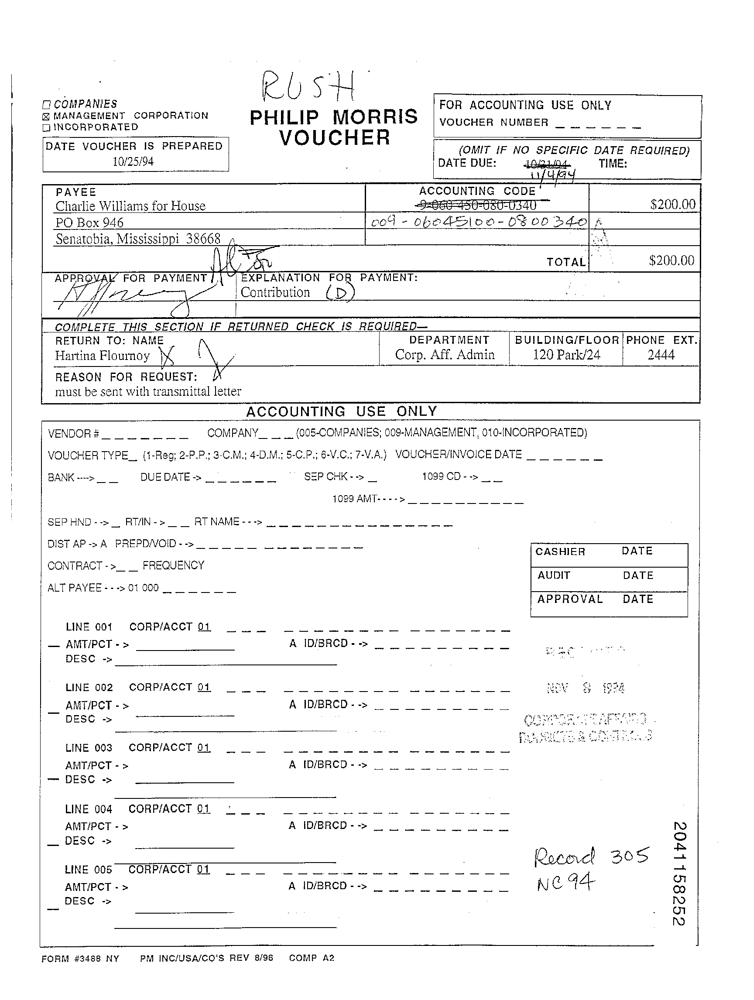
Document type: Invoice